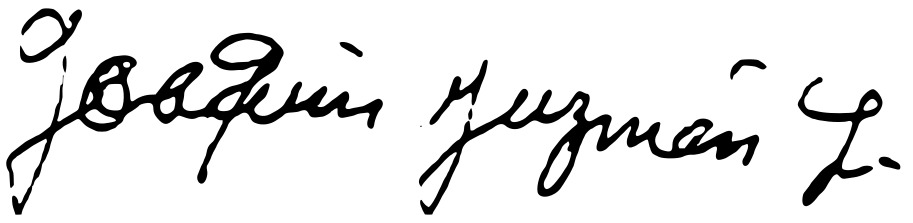
Signature of: joaquín guzmán loera